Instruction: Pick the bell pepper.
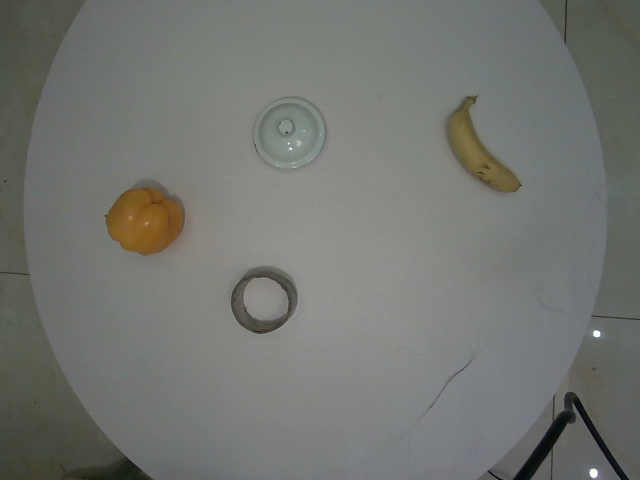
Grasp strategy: vertical